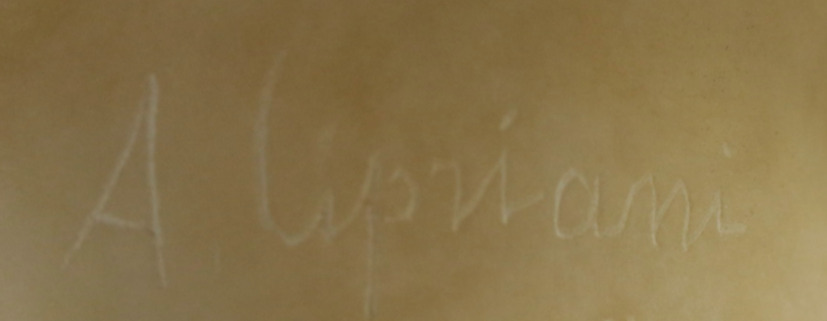
Signature of: adolfo cipriani